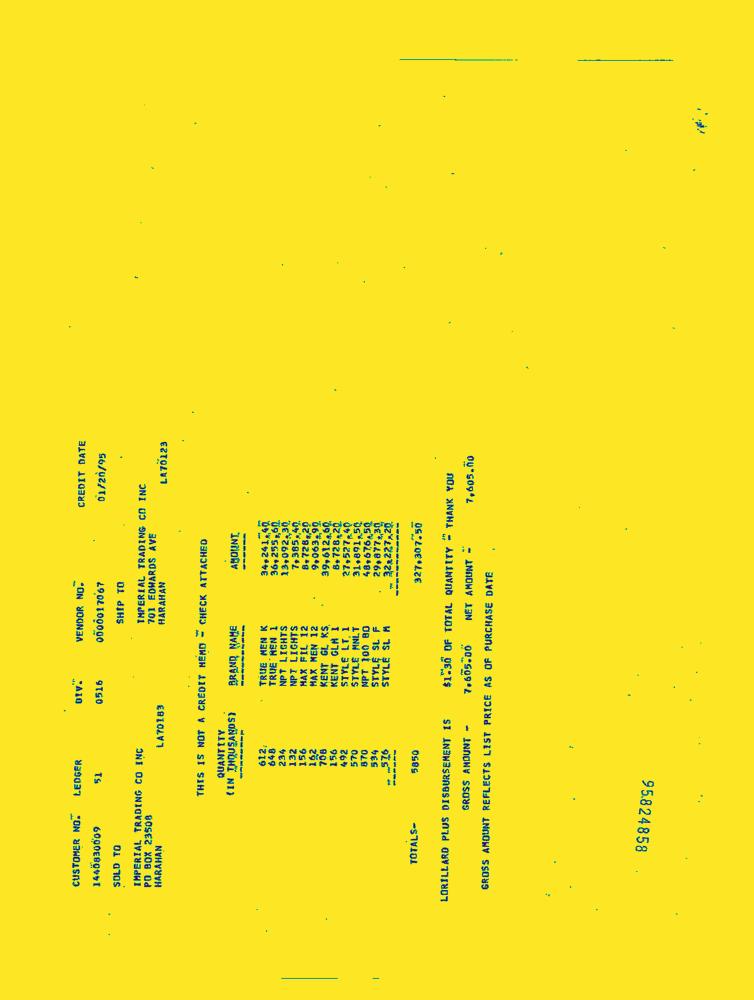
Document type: Invoice-Doc